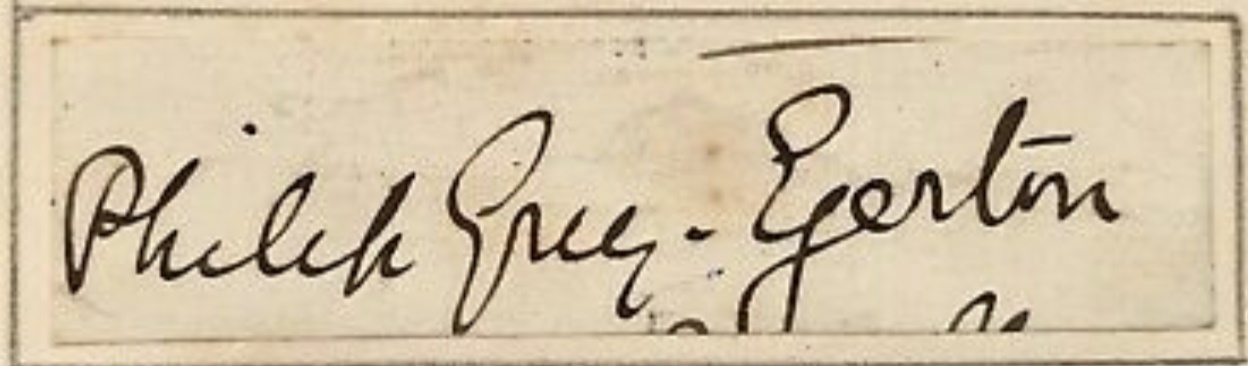
Signature of: sir philip grey egerton 10th baronet